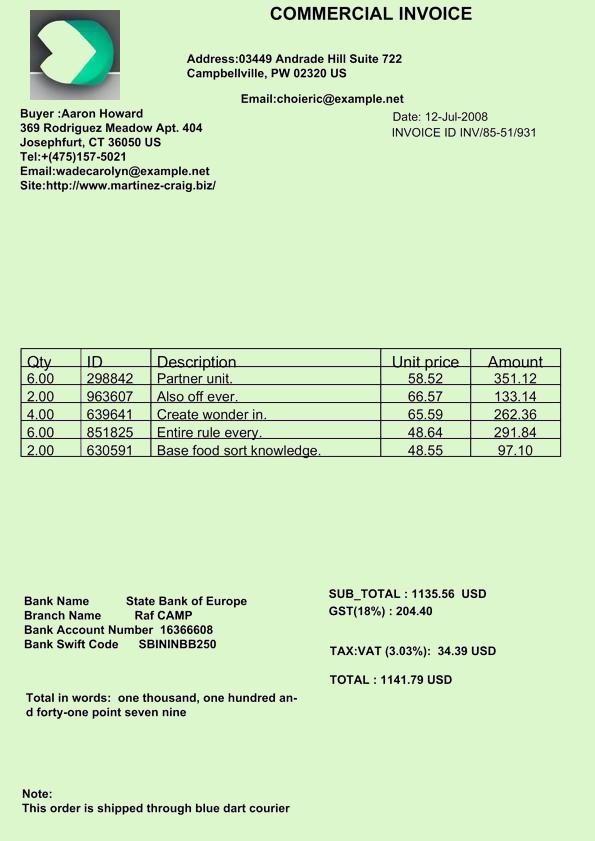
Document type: Invoice